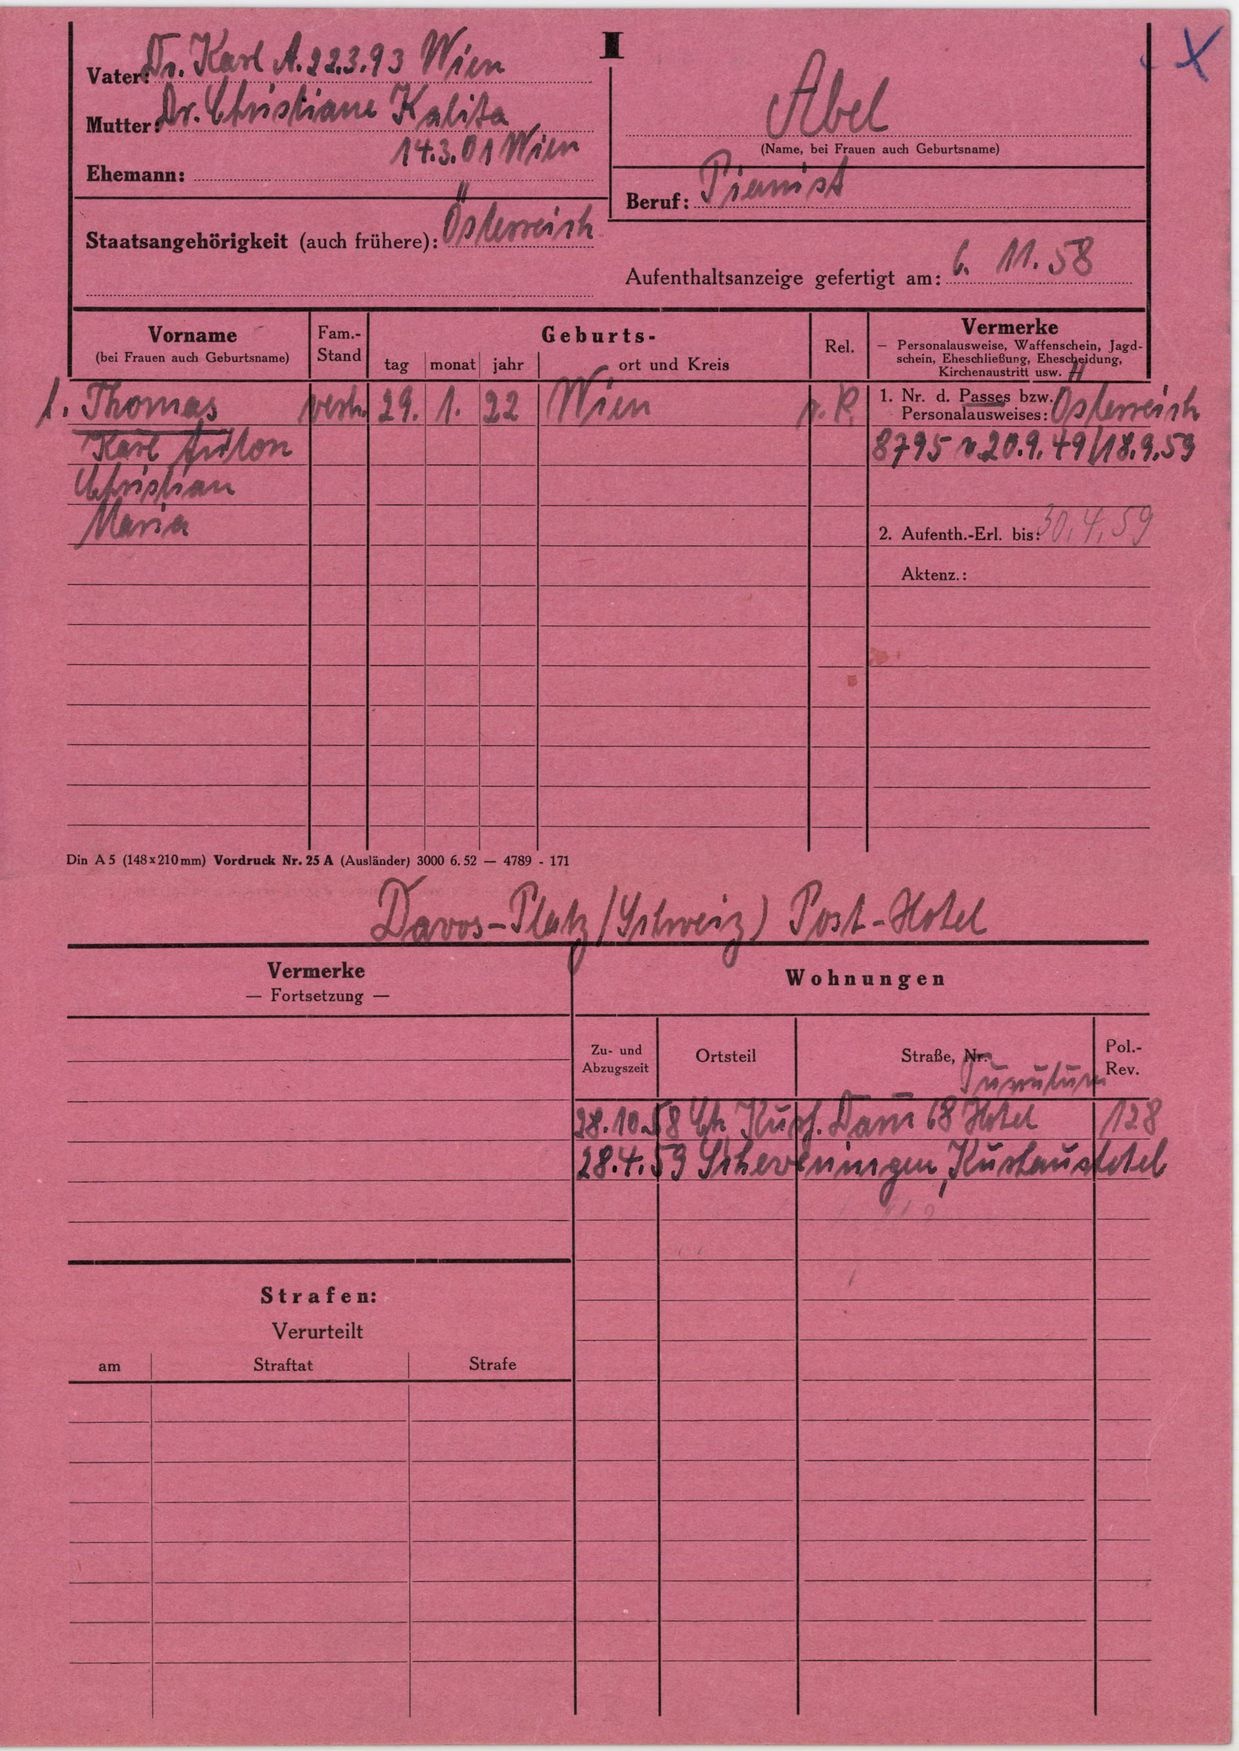
Abel